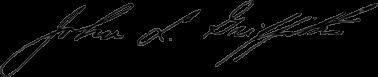
Signature of: john l griffiths